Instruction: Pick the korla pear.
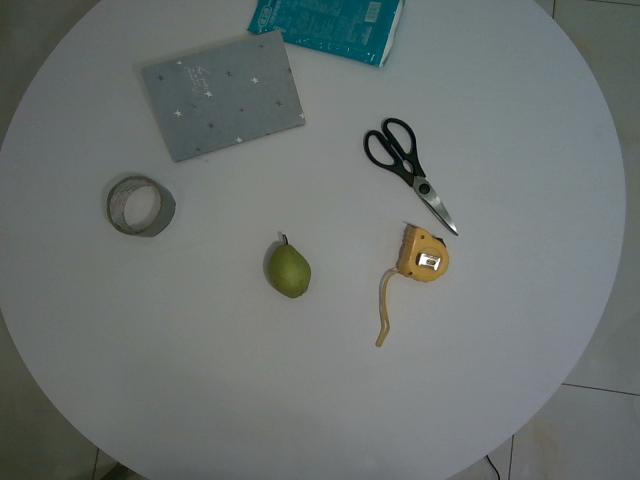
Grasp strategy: vertical